Question: Explain the disease:
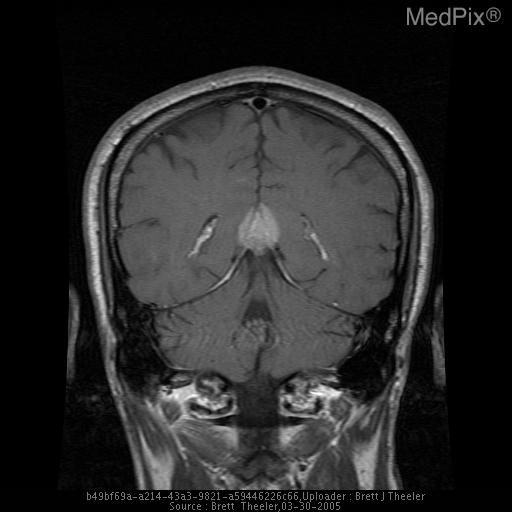
Answer: The disease is discussed as: This patient has a rare presentation of metastatic carcinoma to the pineal region.